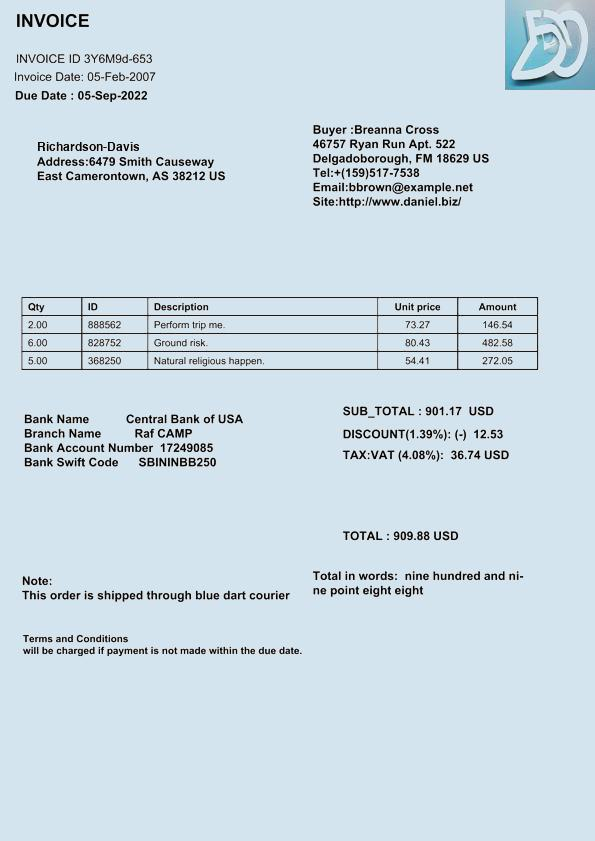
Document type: Invoice